Question: What type of tax is indicated in the document, personal property or real estate?
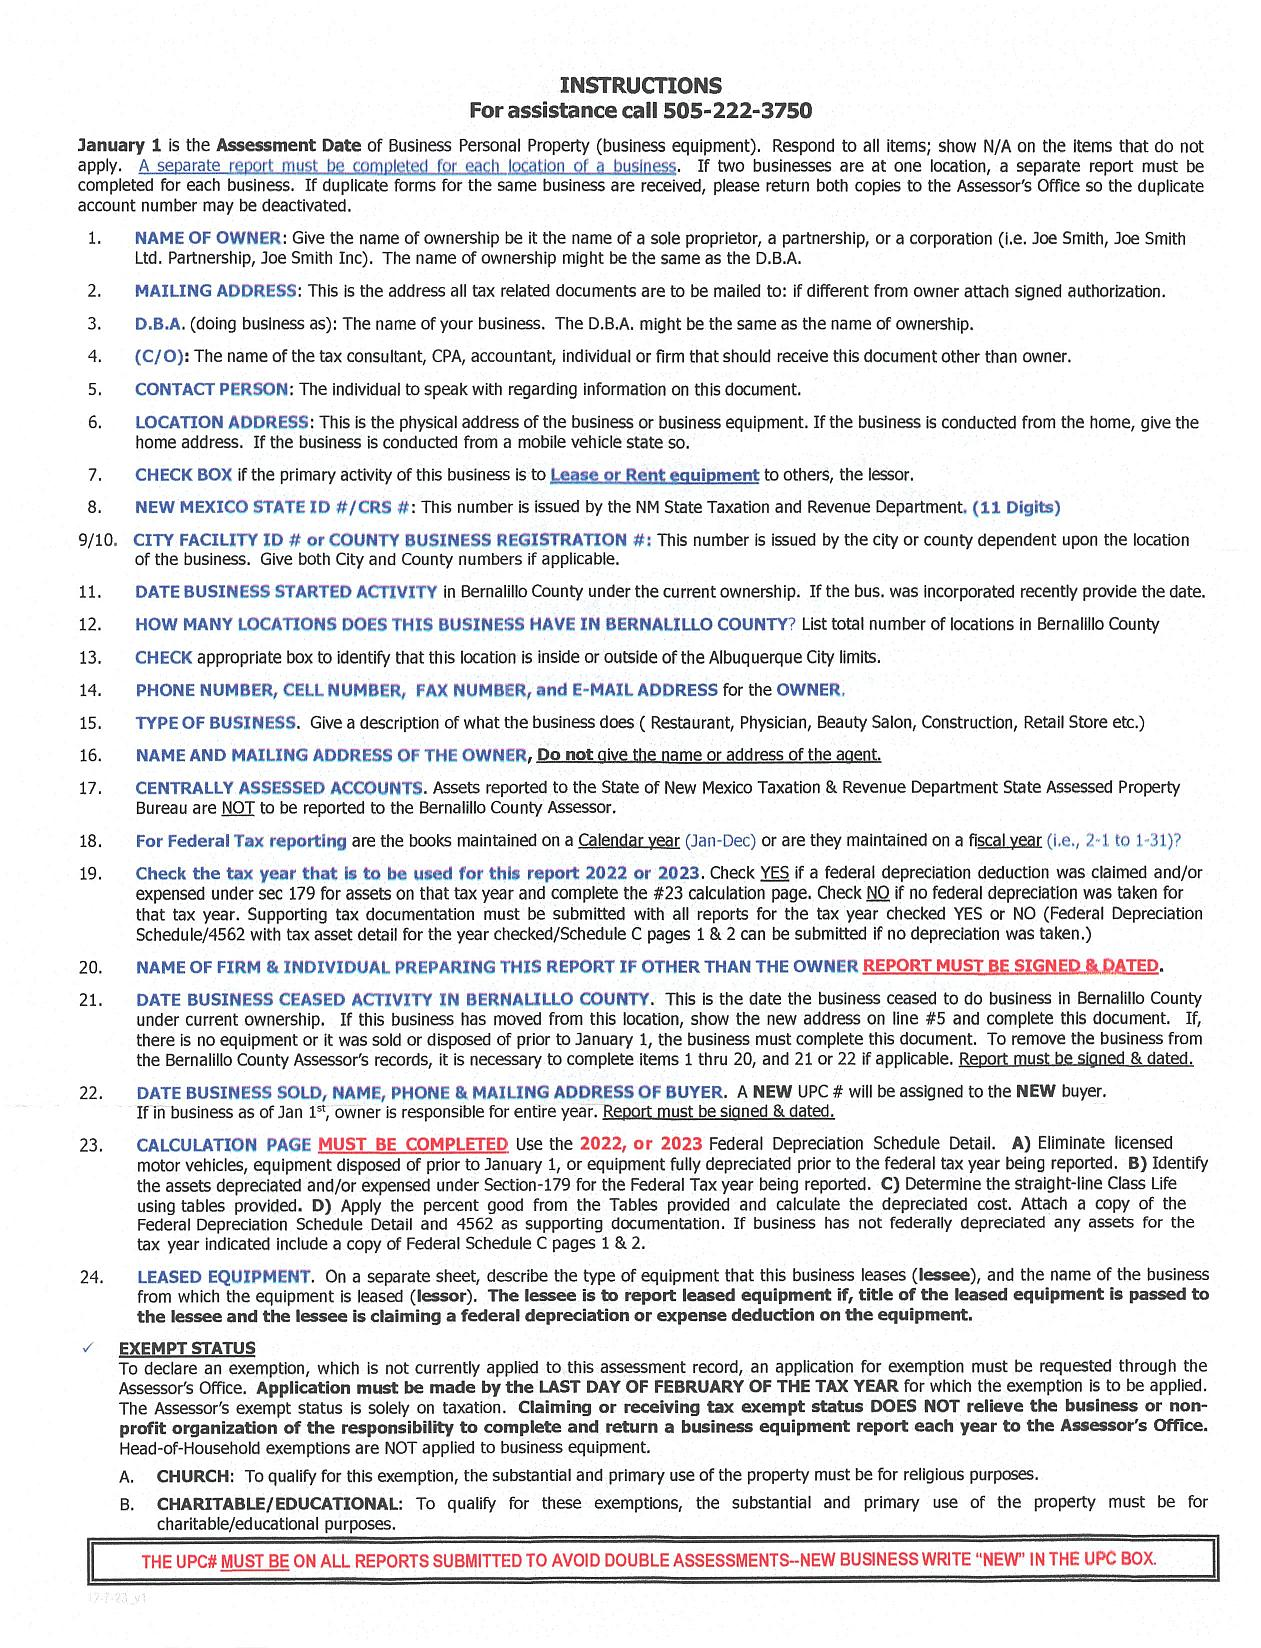
Answer: "Personal Property Tax"